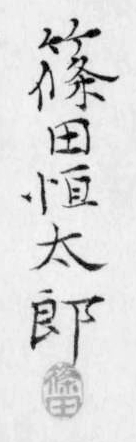
Signature of: kōtarō shinoda